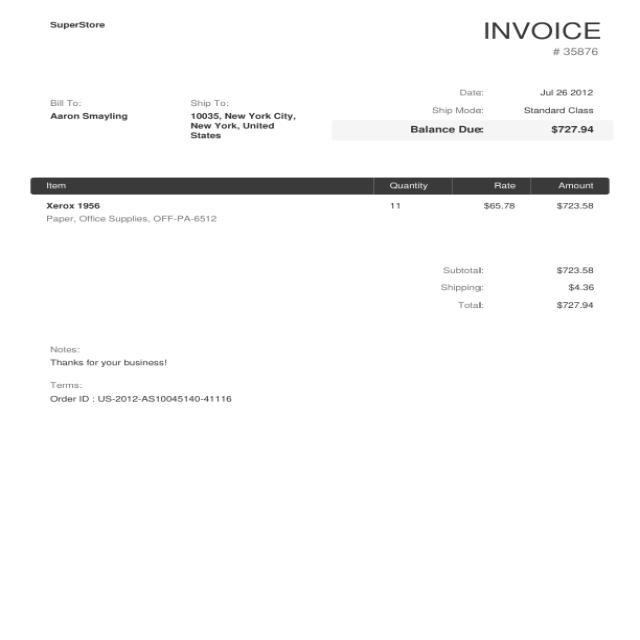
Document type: Invoice